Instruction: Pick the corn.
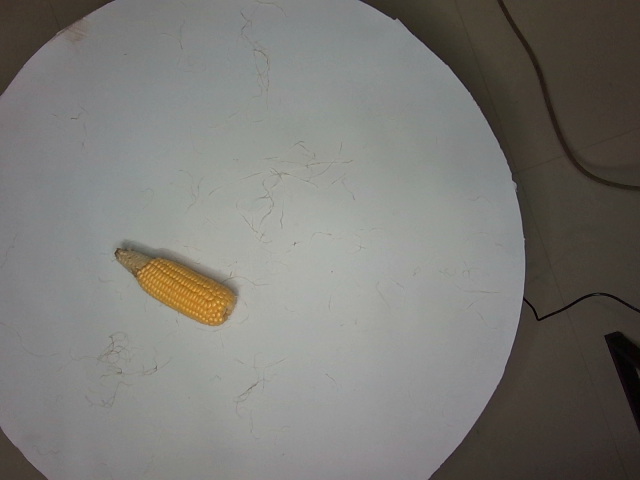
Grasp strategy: vertical